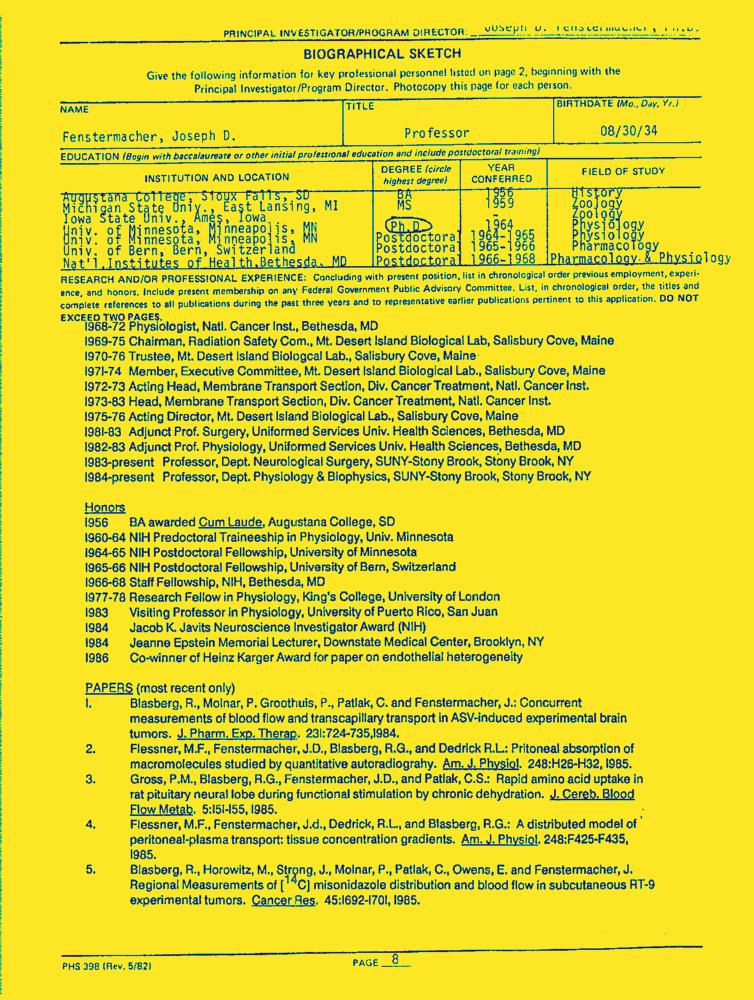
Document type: Resume-Doc